Question: How is the property described in the document?
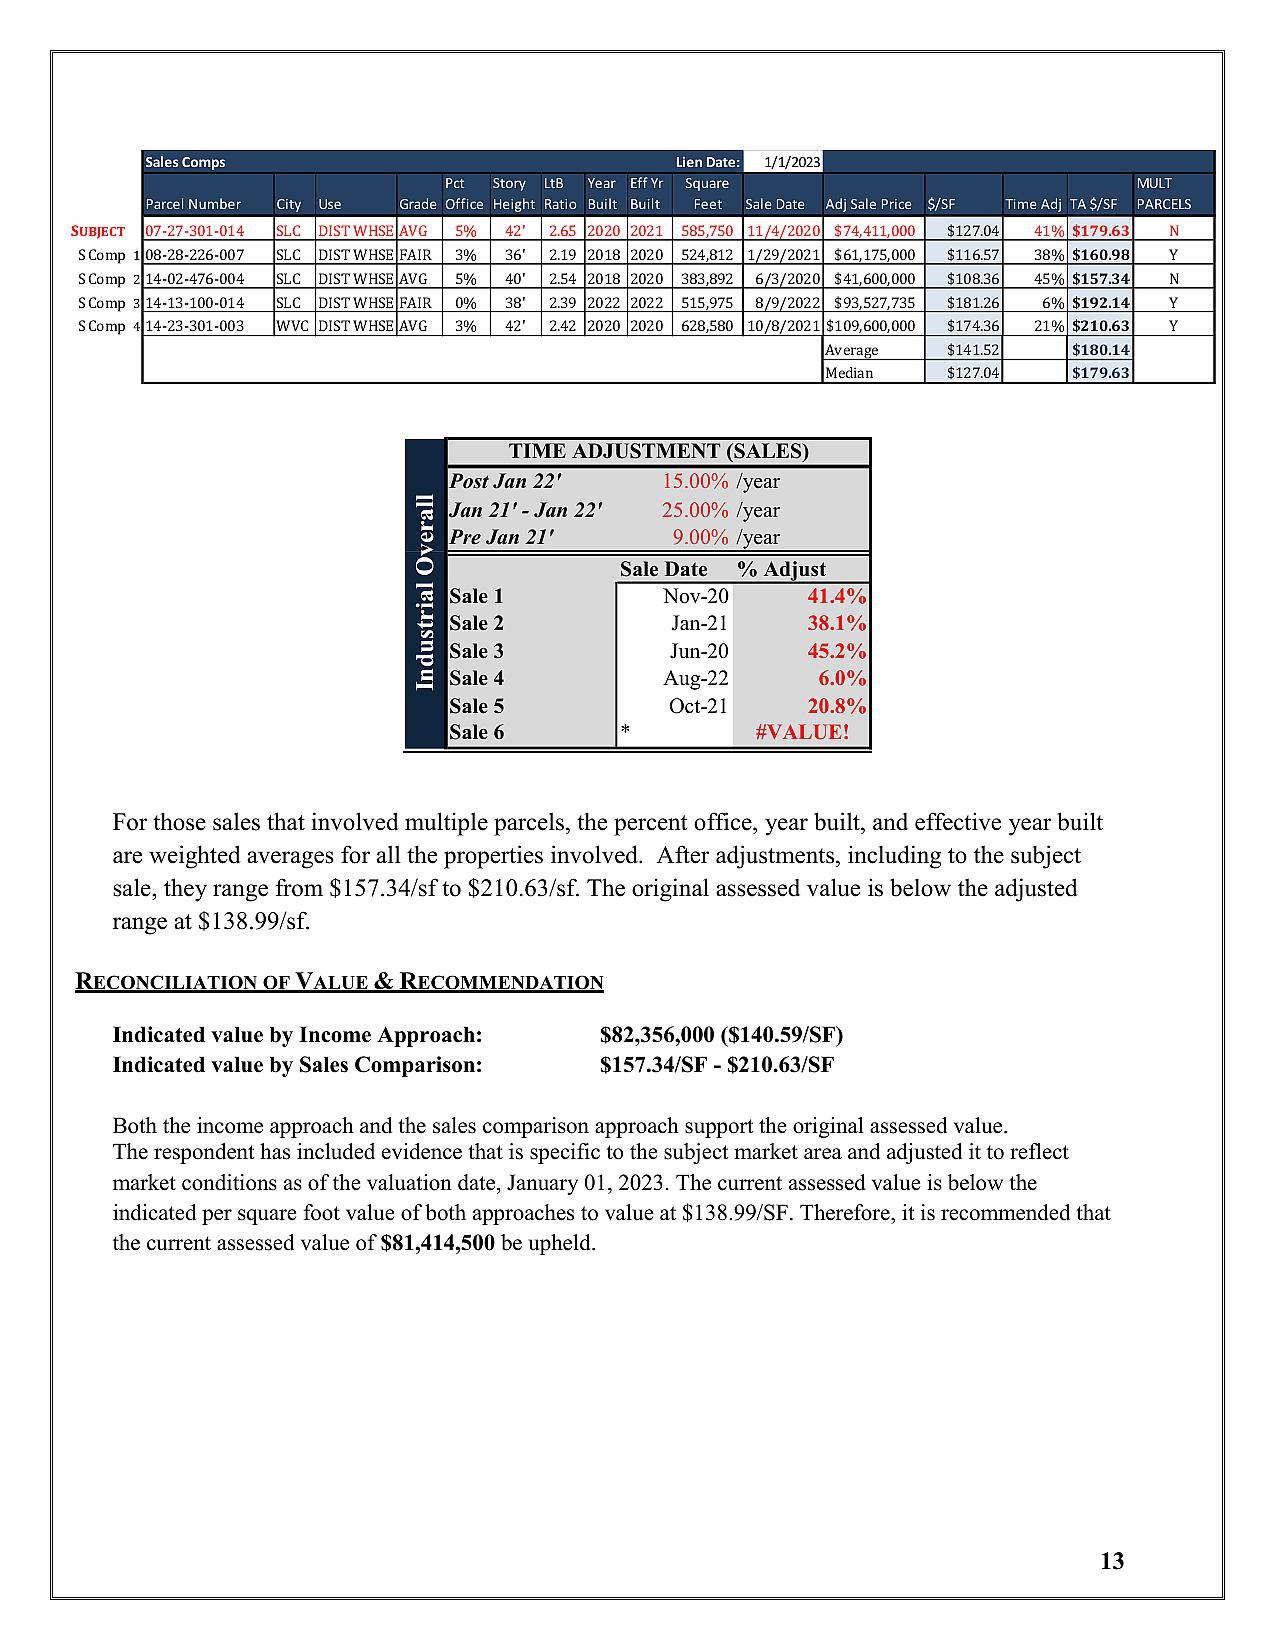
Answer: "DIST WHSE AVG"